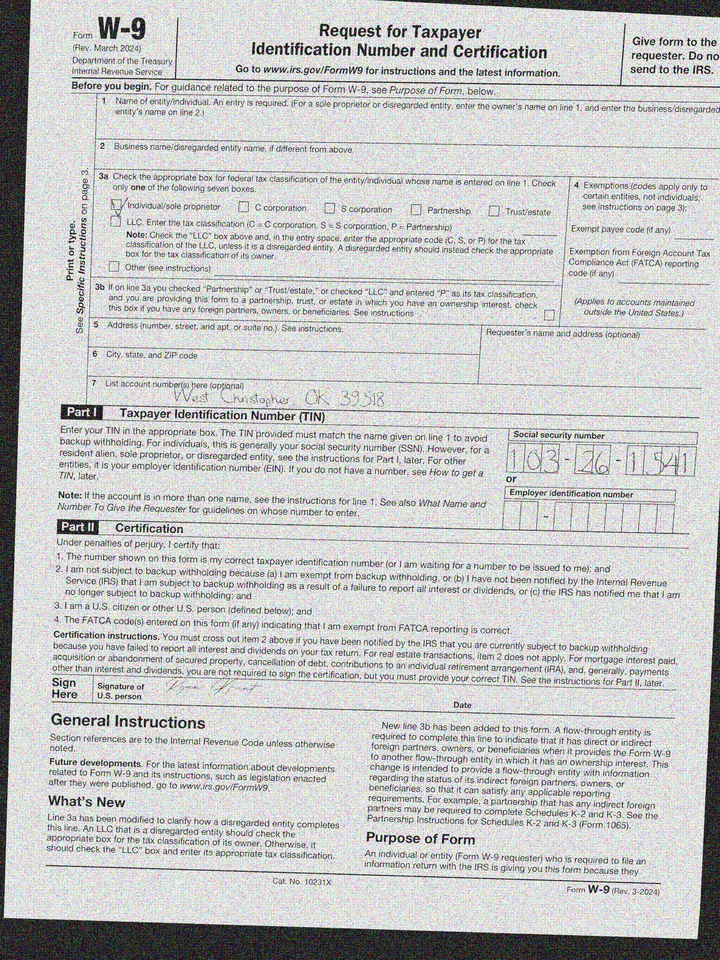
adr2: West Christopher, OK 39518
cbx: yes
ssn: 103261541